Question: What is the filing due date as per the document?
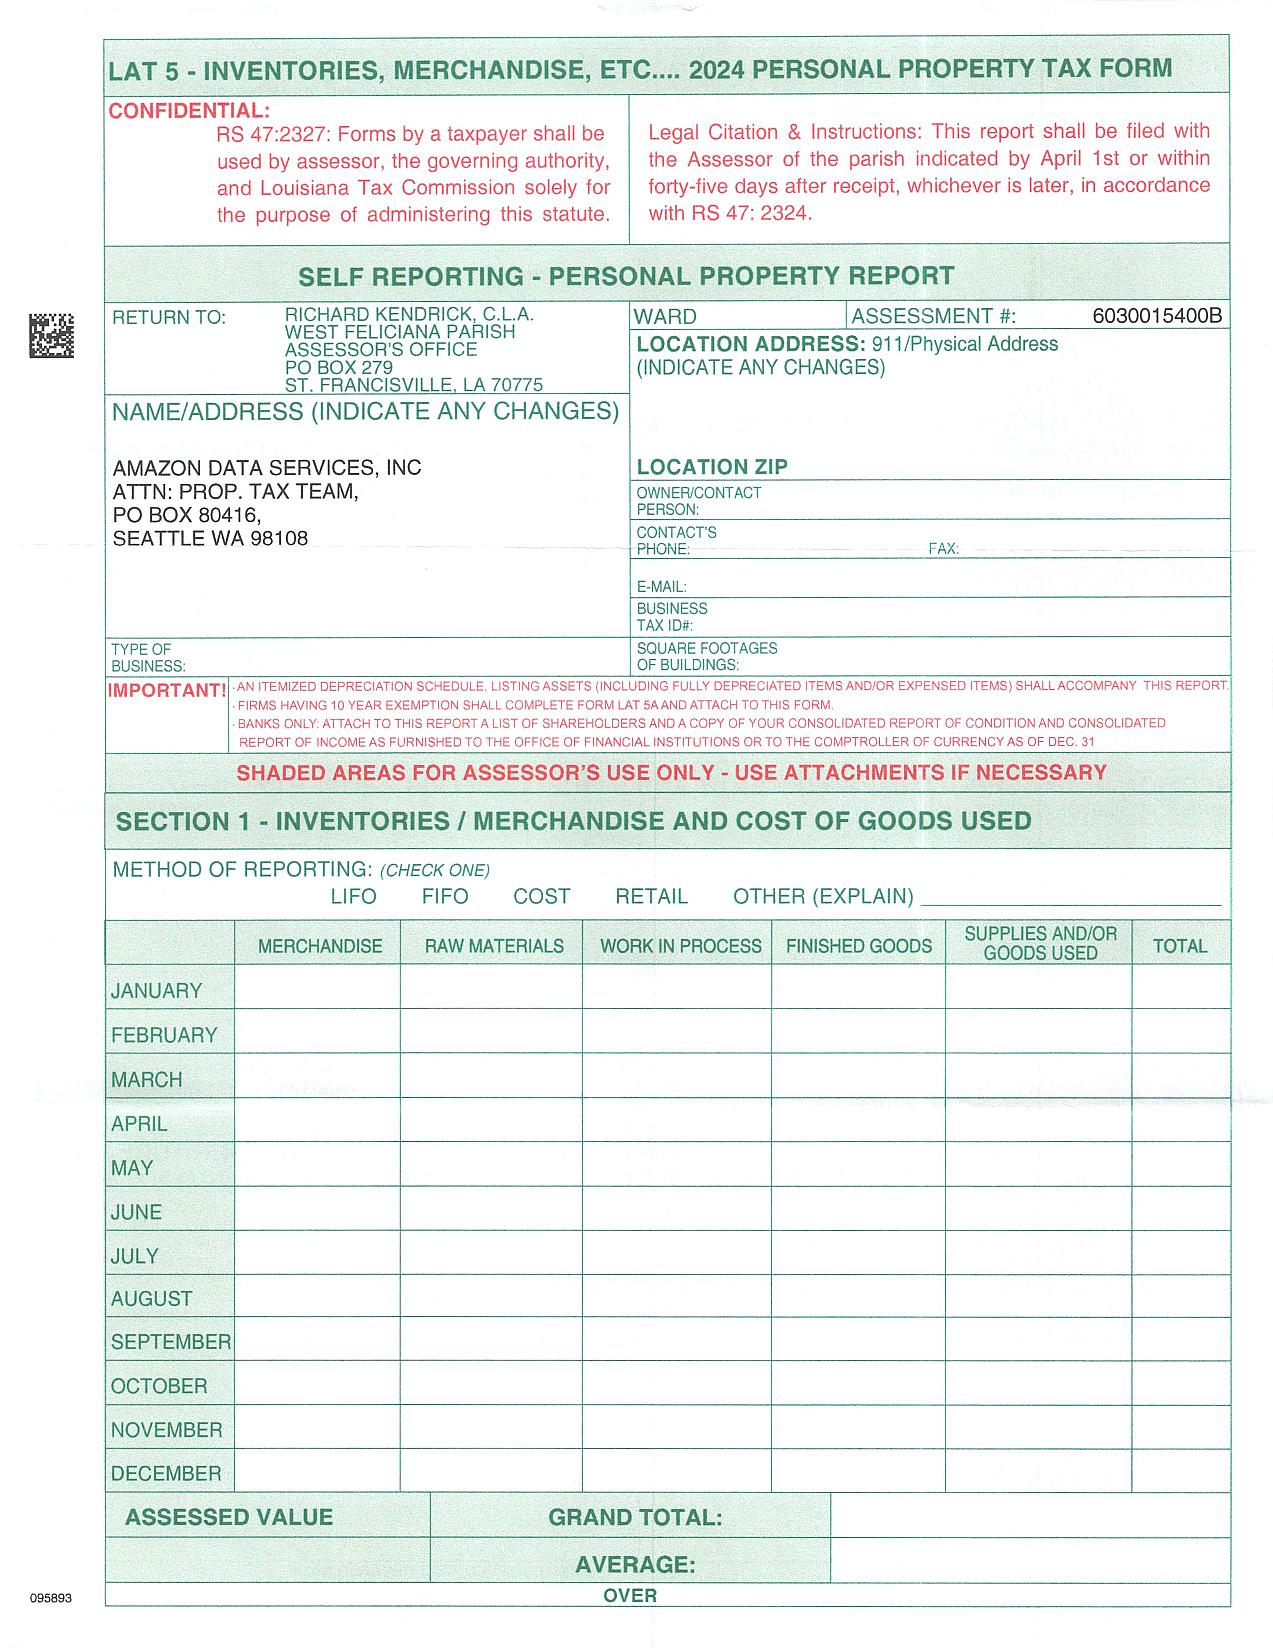
Answer: "April 1st or within forty-five days after receipt, whichever is later"